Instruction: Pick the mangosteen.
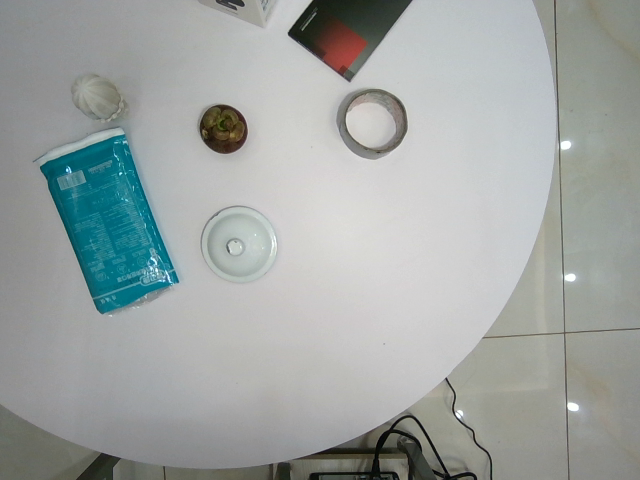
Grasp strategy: vertical